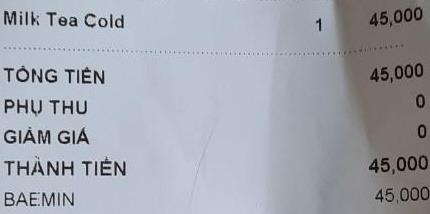
<table>
<tr>
<td>Milk Tea Cold</td>
<td>1</td>
<td>45,000</td>
</tr>
</table>

TỔNG TIỀN 45,000
PHỤ THU 0
GIẢM GIÁ 0
THÀNH TIỀN 45,000
BAEMIN 45,000